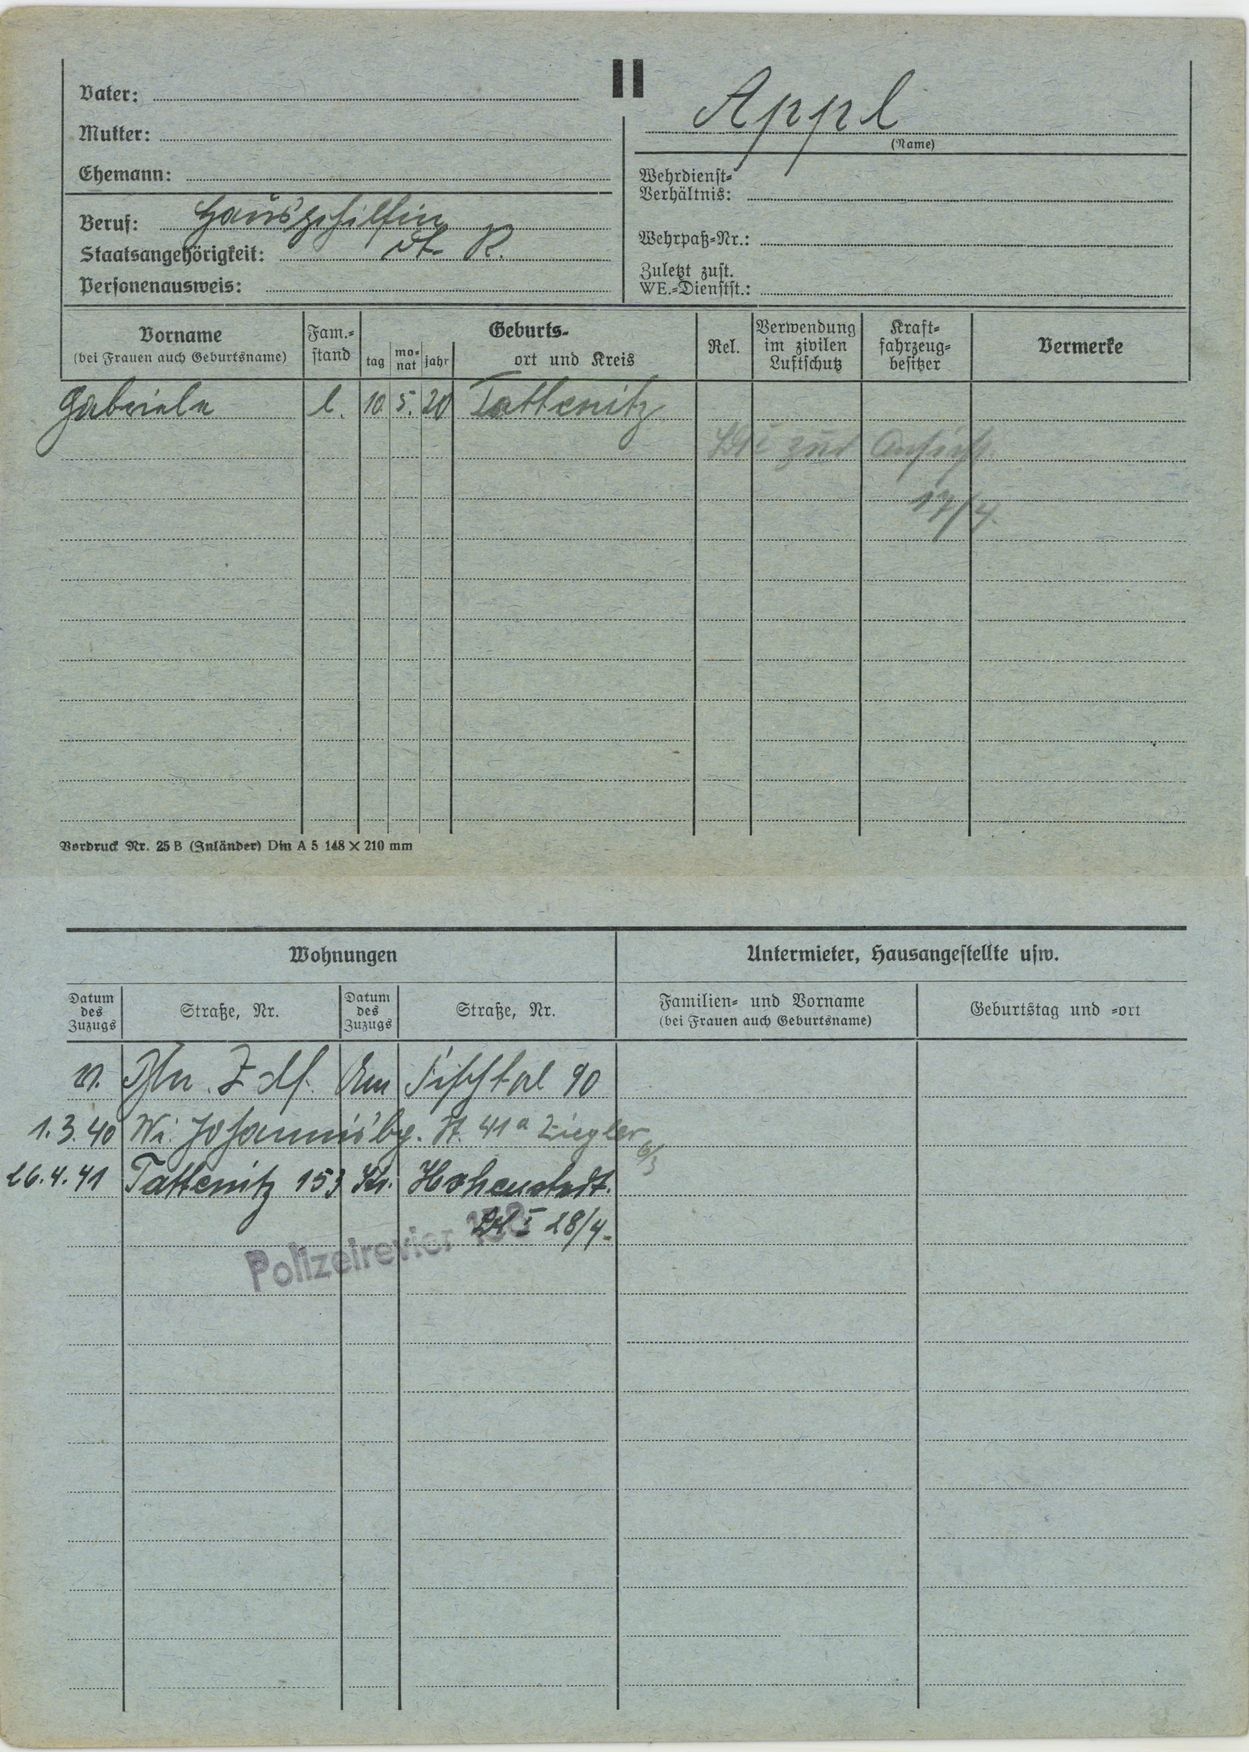
Appl